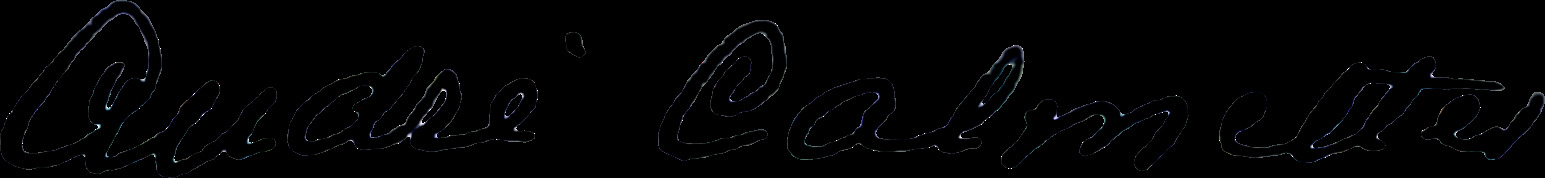
Signature of: andré calmettes